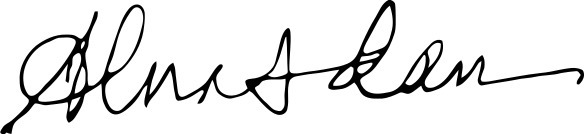
Signature of: alma adams